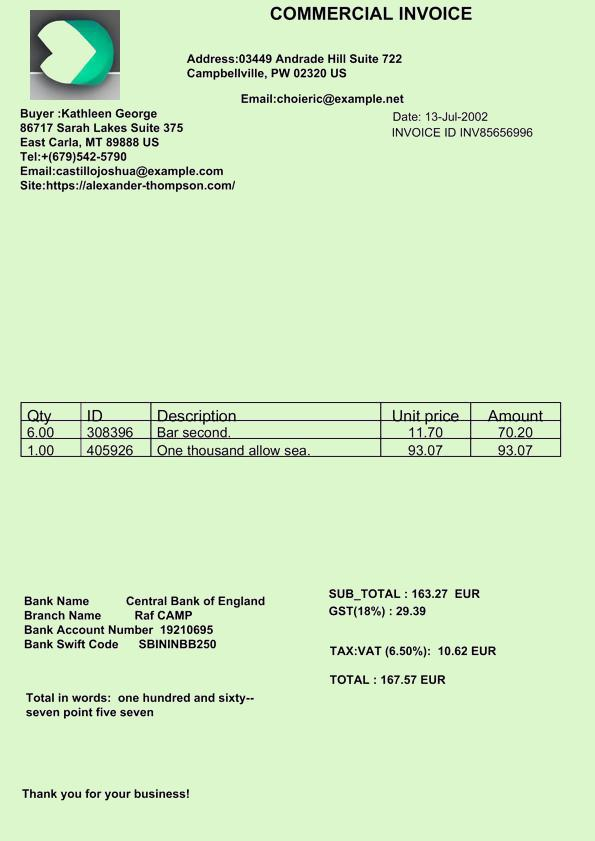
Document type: Invoice